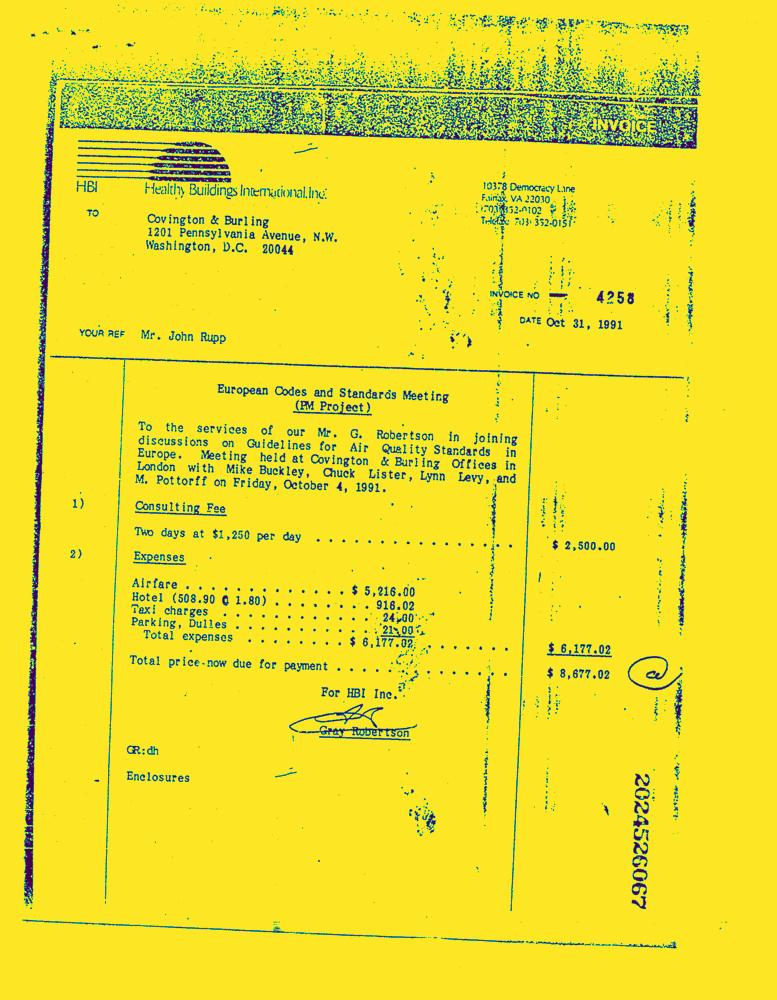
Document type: Invoice-Doc